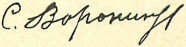
Signature of: semyon voronin